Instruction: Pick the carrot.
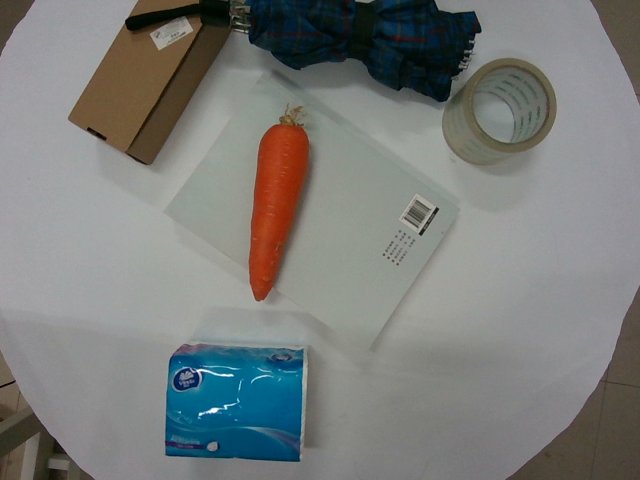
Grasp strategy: vertical